Question: What is the main concern?
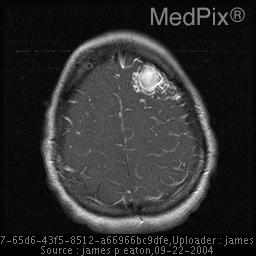
Answer: The findings suggest CT: left frontal mass with associated serpiginous areas of decreased density.

MRI: Mass of tangled flow voids with a large central nidus.. T1 Post Contrast MRI: Tangle of vessels in the left frontal lobe with a large central nidus.. The patient might have a history of 26 yo female who had sudden loss of consciousness followed by the worst headach of life.  She was previously healthy with no history of trauma..